Question: What is the name of the tenant mentioned in the document?
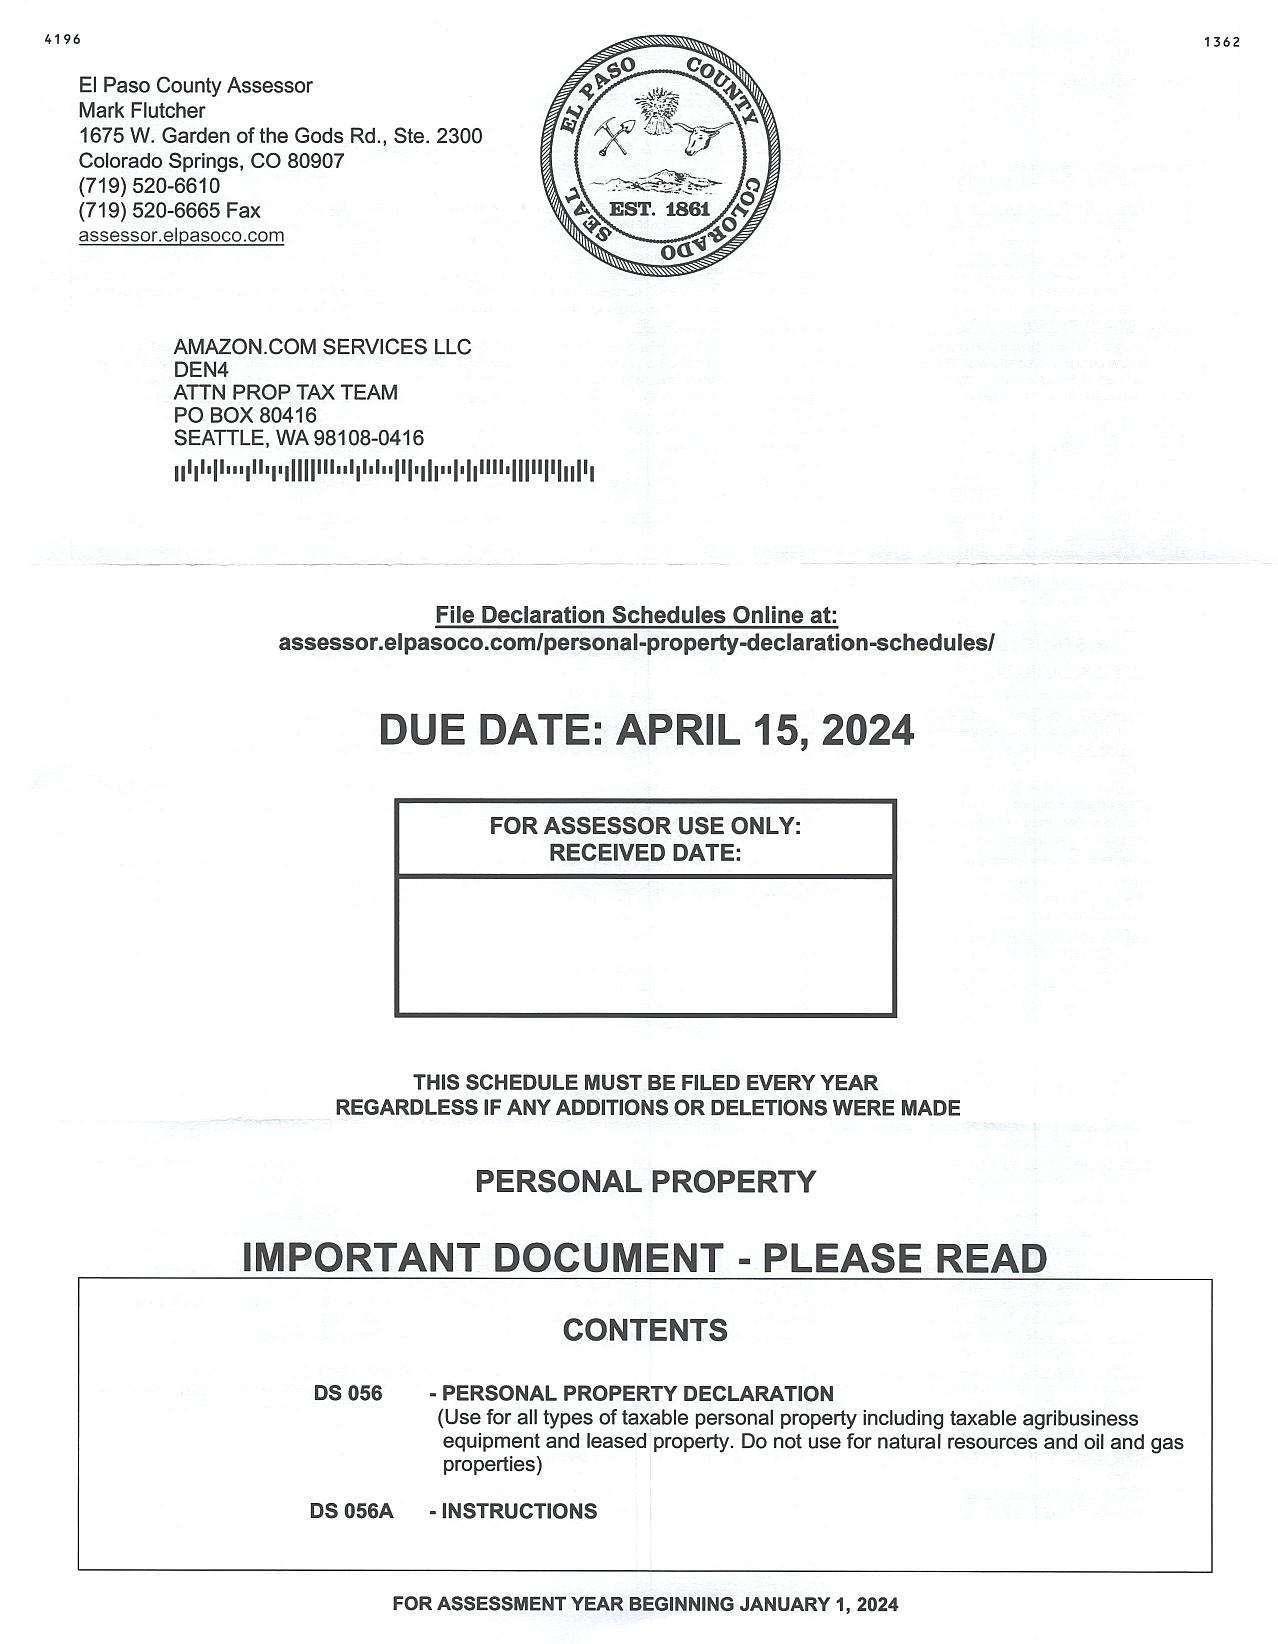
Answer: "AMAZON.COM SERVICES LLC"